Question: What is the address or location of the property listed in the document?
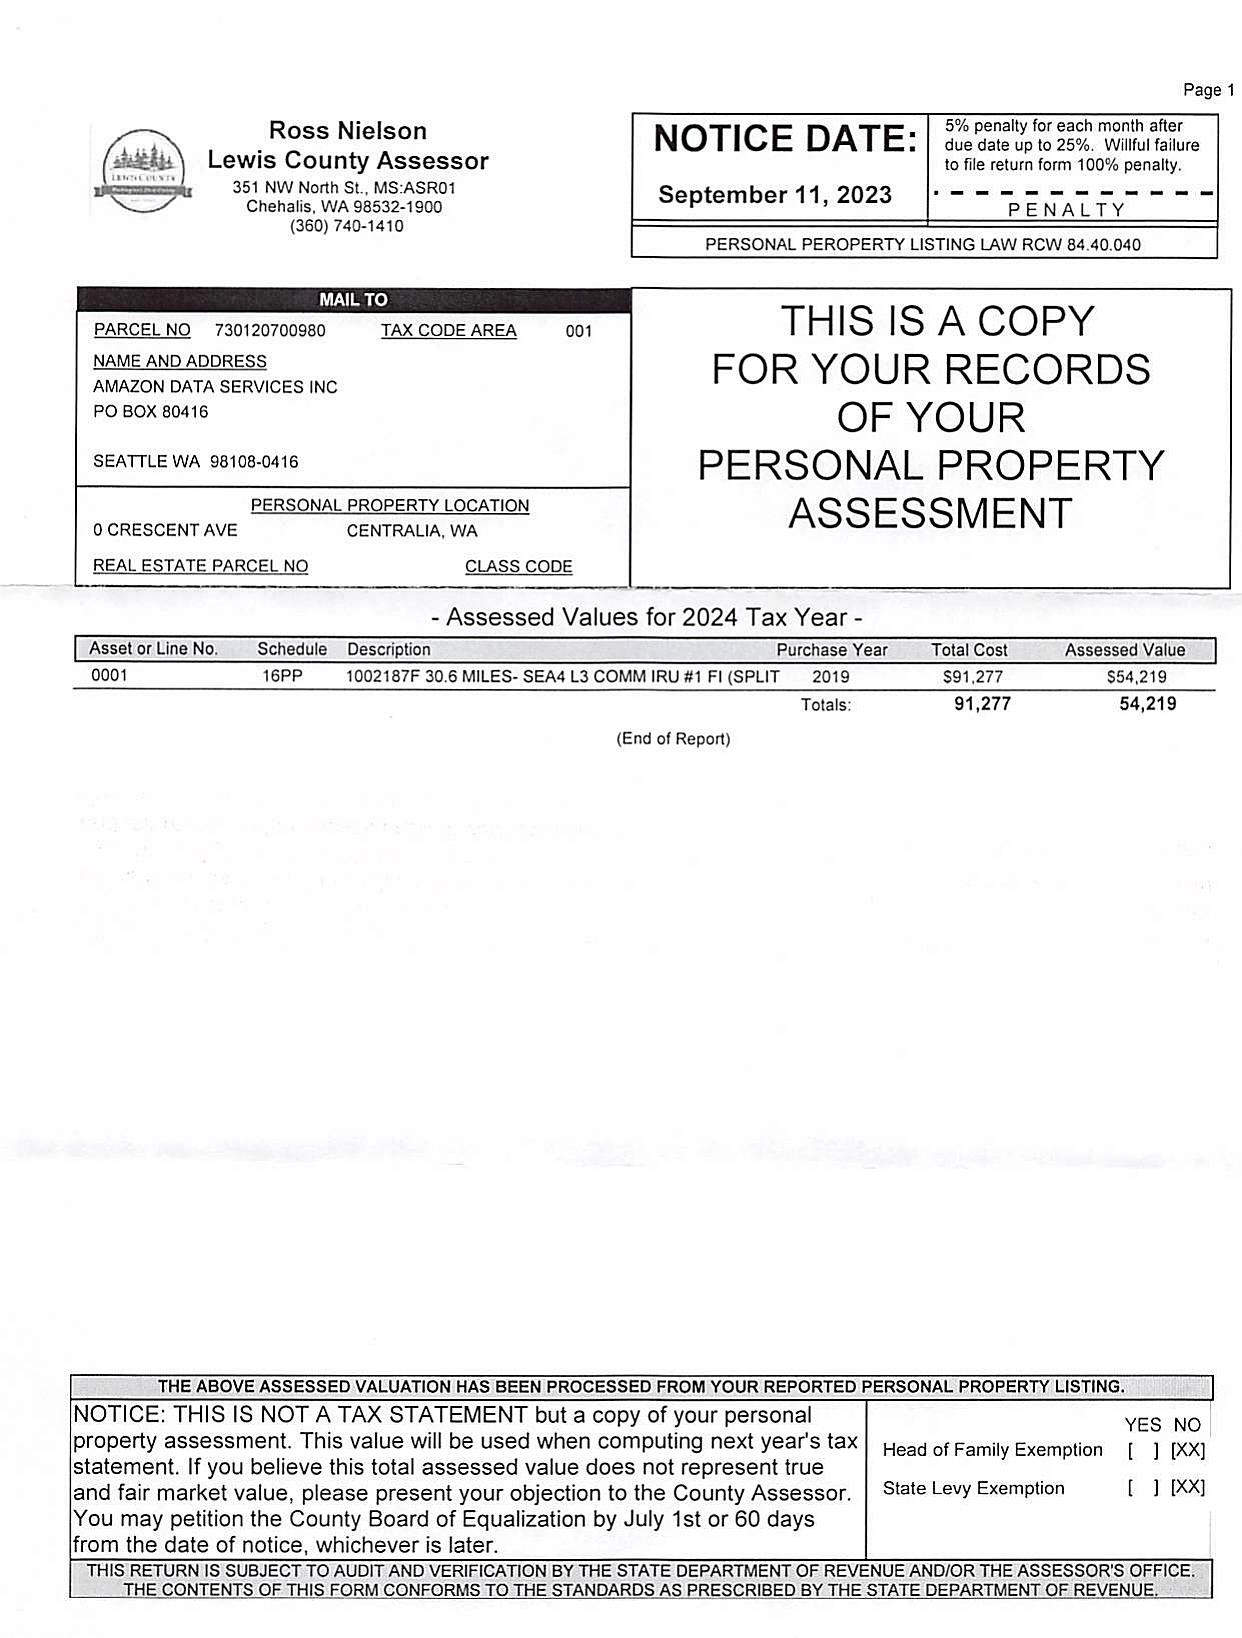
Answer: "0 CRESCENT AVE CENTRALIA, WA"